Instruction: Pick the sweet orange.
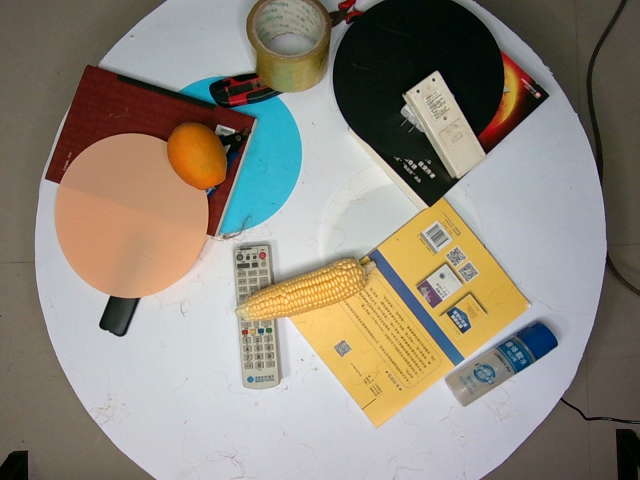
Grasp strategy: vertical